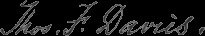
Signature of: thomas frederick davies sr